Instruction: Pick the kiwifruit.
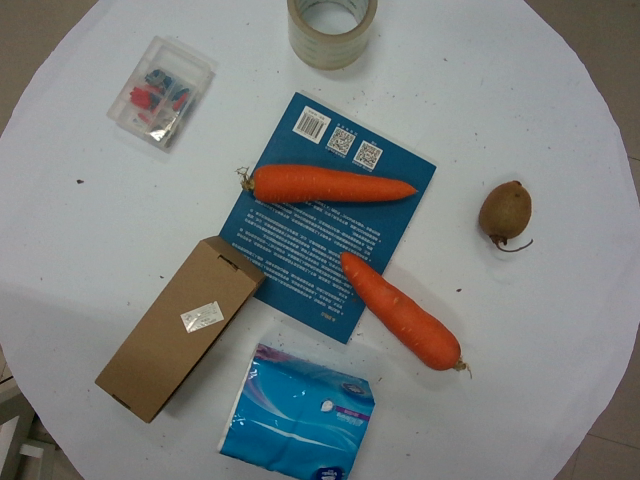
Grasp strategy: vertical